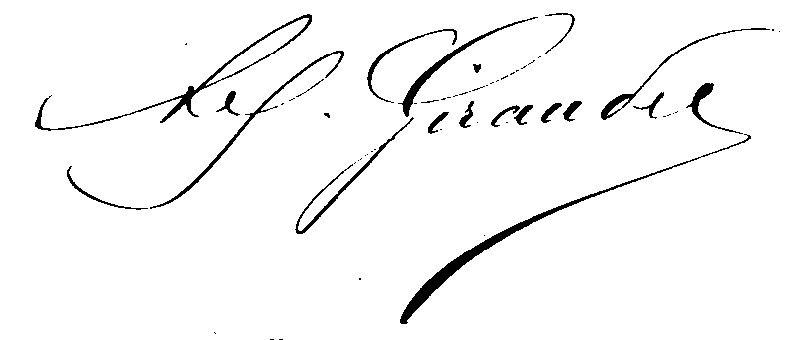
Signature of: alfred auguste giraudet